Question: What is the potential diagnosis?
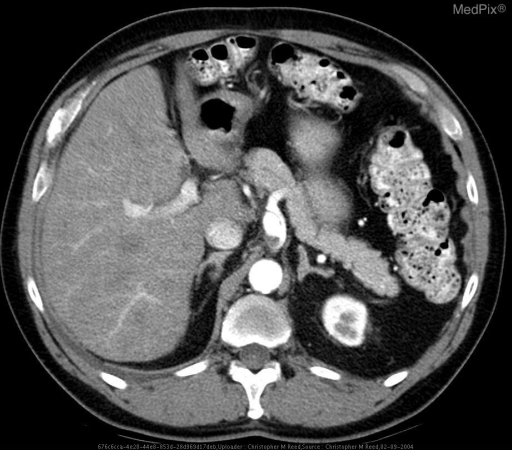
Answer: The possible diagnosis includes Celiac Artery Aneurysm
- Atherosclerotic
- Traumatic
- Mycotic / Infectious
- Inflammatory.